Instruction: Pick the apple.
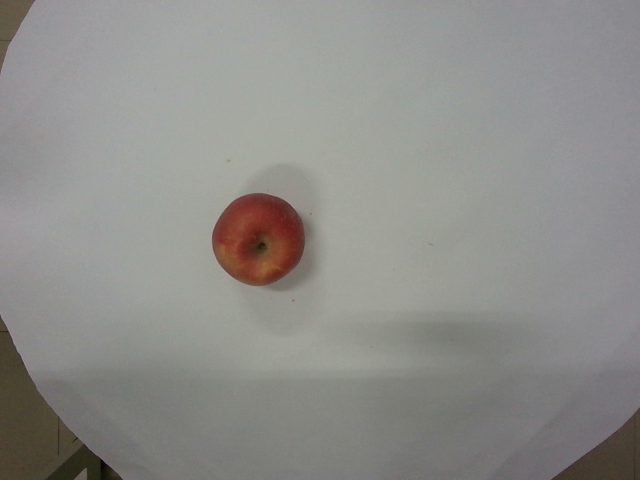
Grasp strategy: vertical